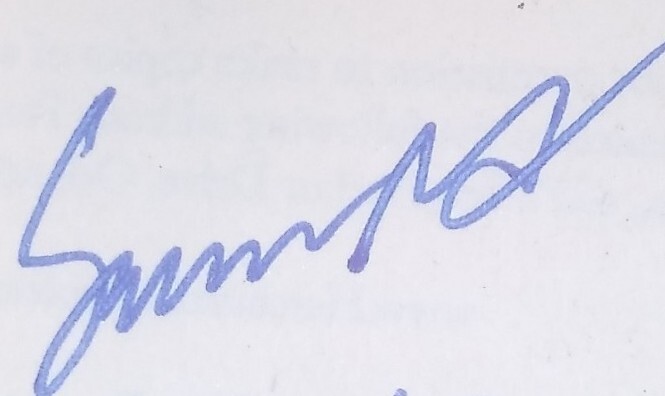
Signature of: yann martel